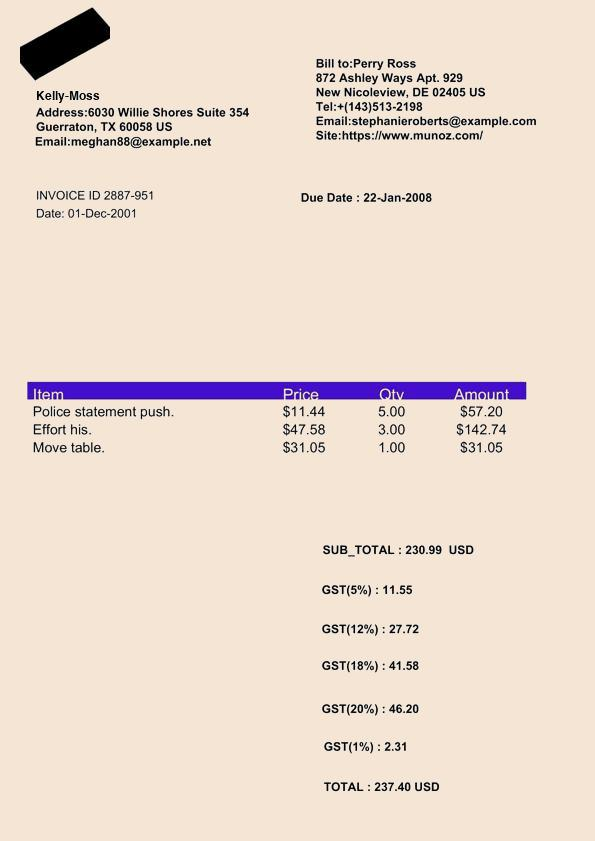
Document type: Invoice